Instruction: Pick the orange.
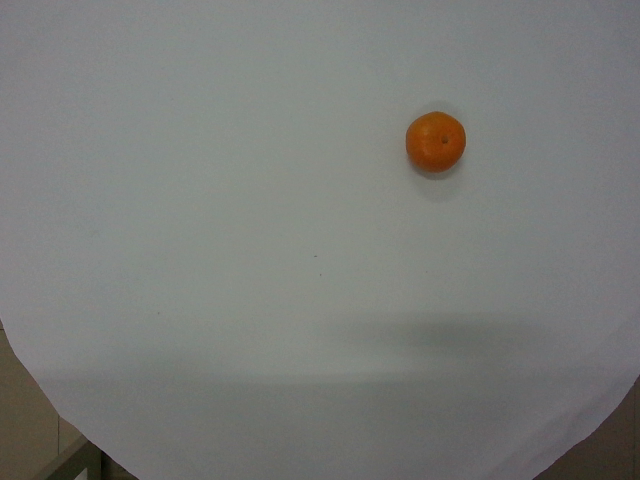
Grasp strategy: vertical